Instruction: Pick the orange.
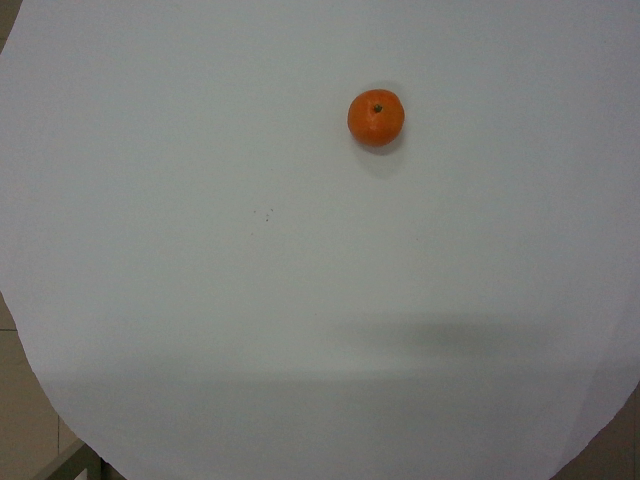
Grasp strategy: vertical